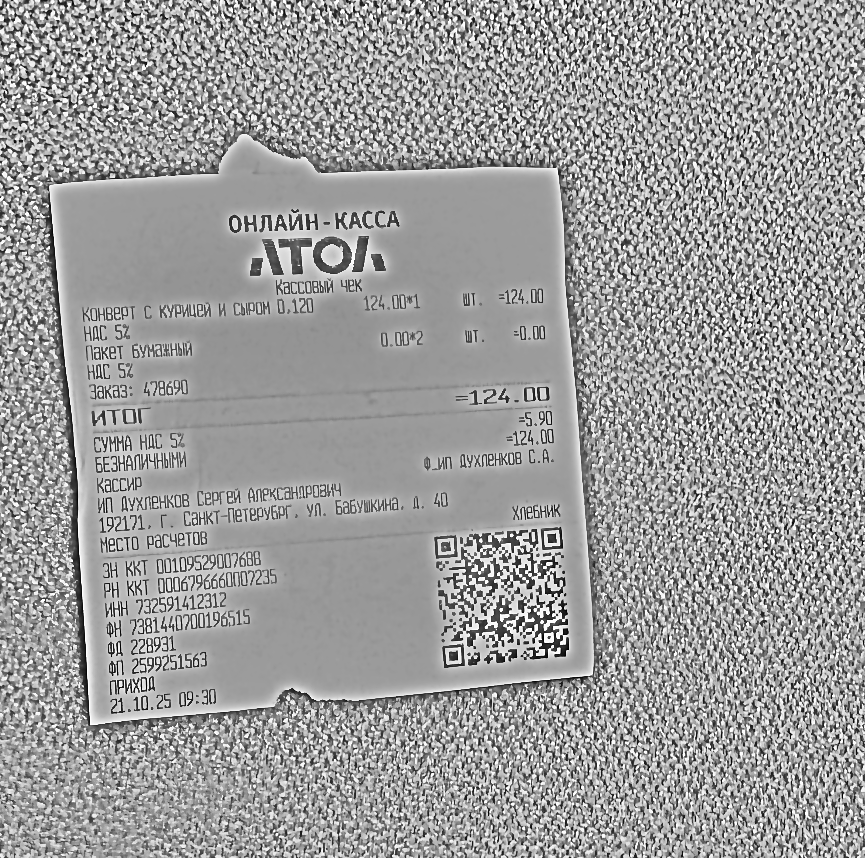
Продавец: ИП Духленков Сергей Александрович.
ИНН: 732591412312
Дата: 21.10.25 09:30
Товары: Конверт с курицей и сыром 0,120; Пакет бумажный
Количество: 1; 2
Цена: 124.00; 0.00
Сумма: 124.00; 0.00
Итого: 124.00